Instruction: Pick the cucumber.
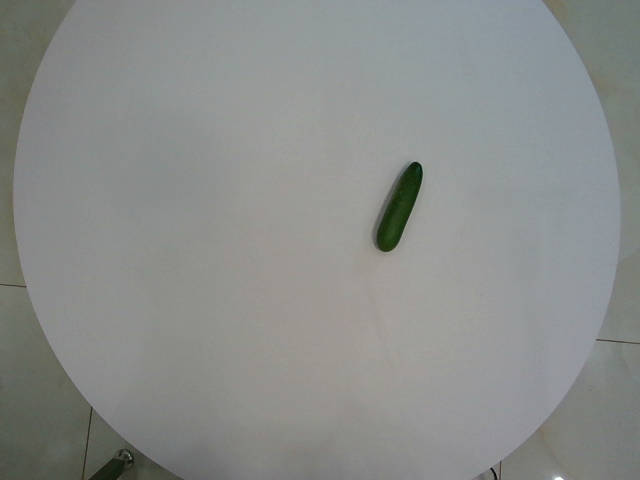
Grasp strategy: vertical